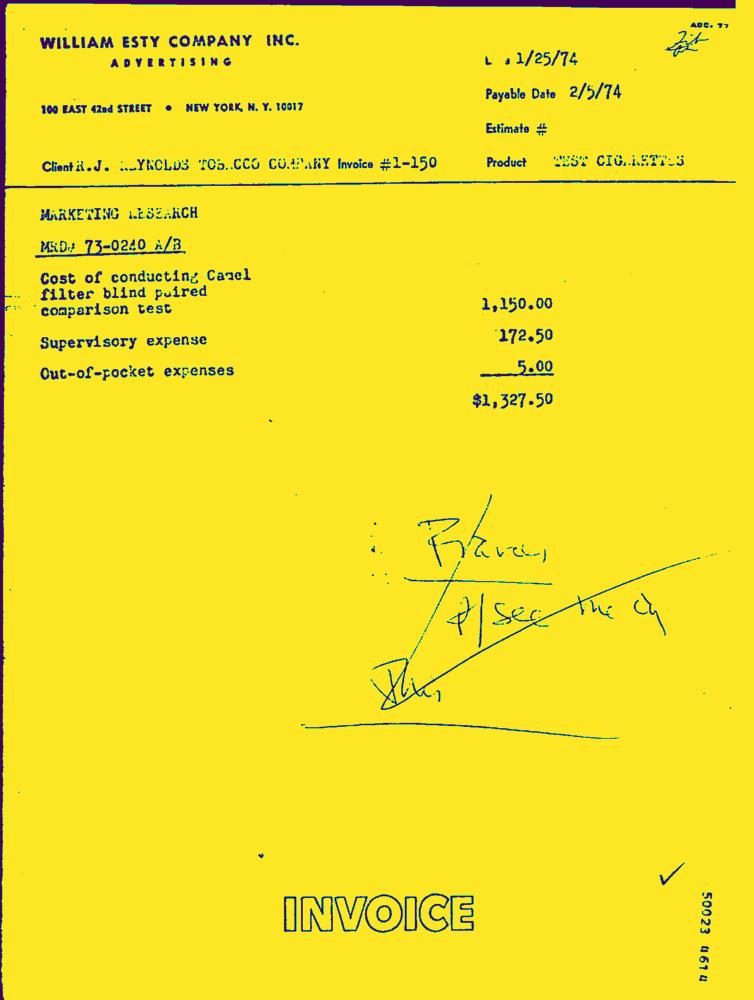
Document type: Invoice-Doc